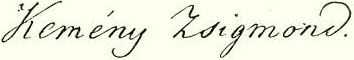
Signature of: zsigmond kemény